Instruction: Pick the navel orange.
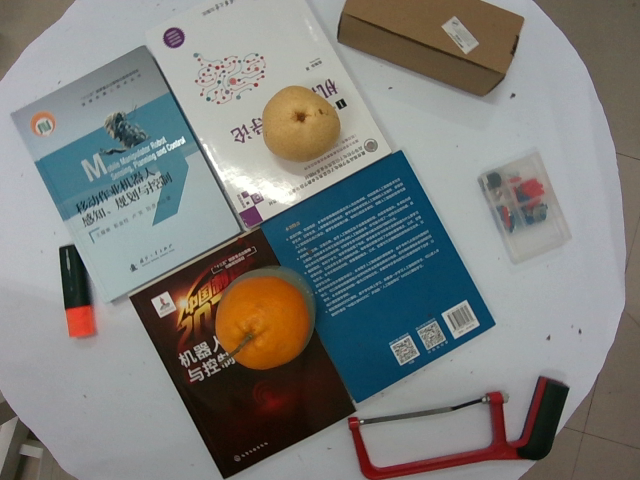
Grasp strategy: vertical